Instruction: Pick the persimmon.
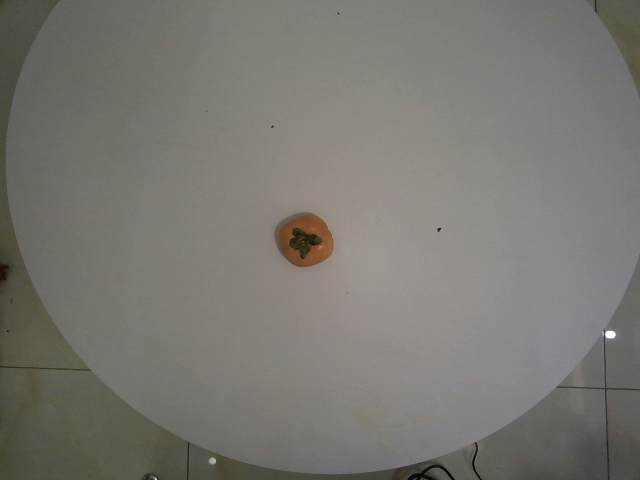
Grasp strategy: vertical